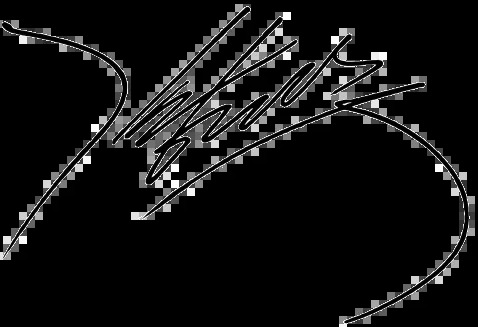
Signature of: kim hye soo